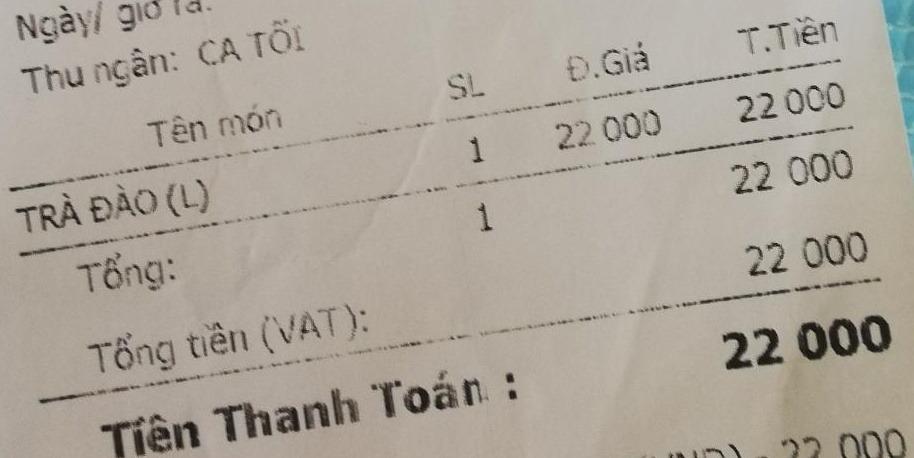
Ngày/ giờ ra:
Thu ngân: CA TÔI

<table>
  <tr>
    <th>Tên món</th>
    <th>SL</th>
    <th>Đ.Giá</th>
    <th>T.Tiền</th>
  </tr>
  <tr>
    <td>TRÀ ĐÀO (L)</td>
    <td>1</td>
    <td>22 000</td>
    <td>22 000</td>
  </tr>
</table>

Tổng: 1 22 000
Tổng tiền (VAT): 22 000

Tiền Thanh Toán :